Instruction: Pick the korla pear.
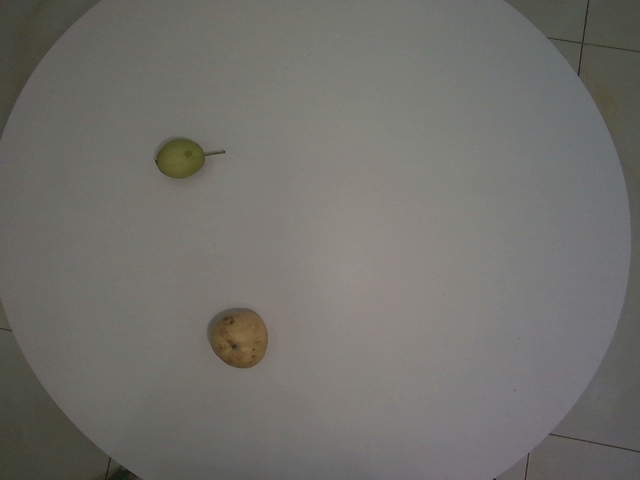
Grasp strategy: vertical